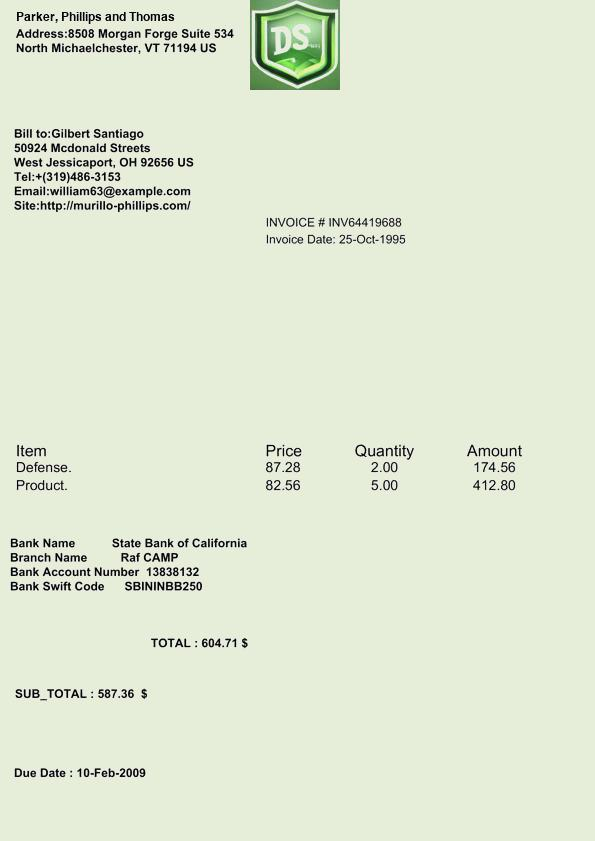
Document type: Invoice